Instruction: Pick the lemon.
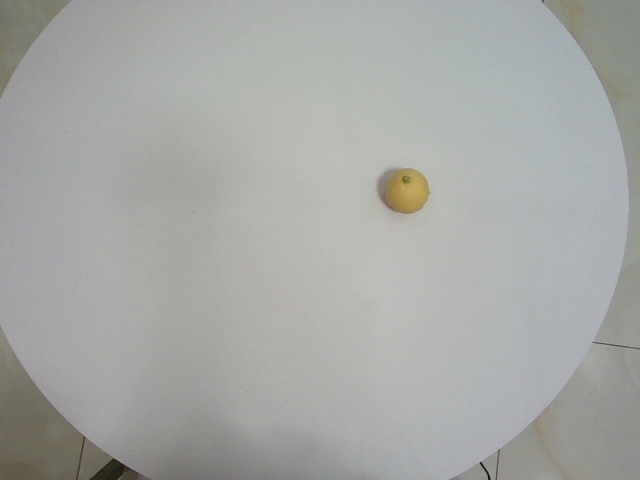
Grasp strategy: vertical